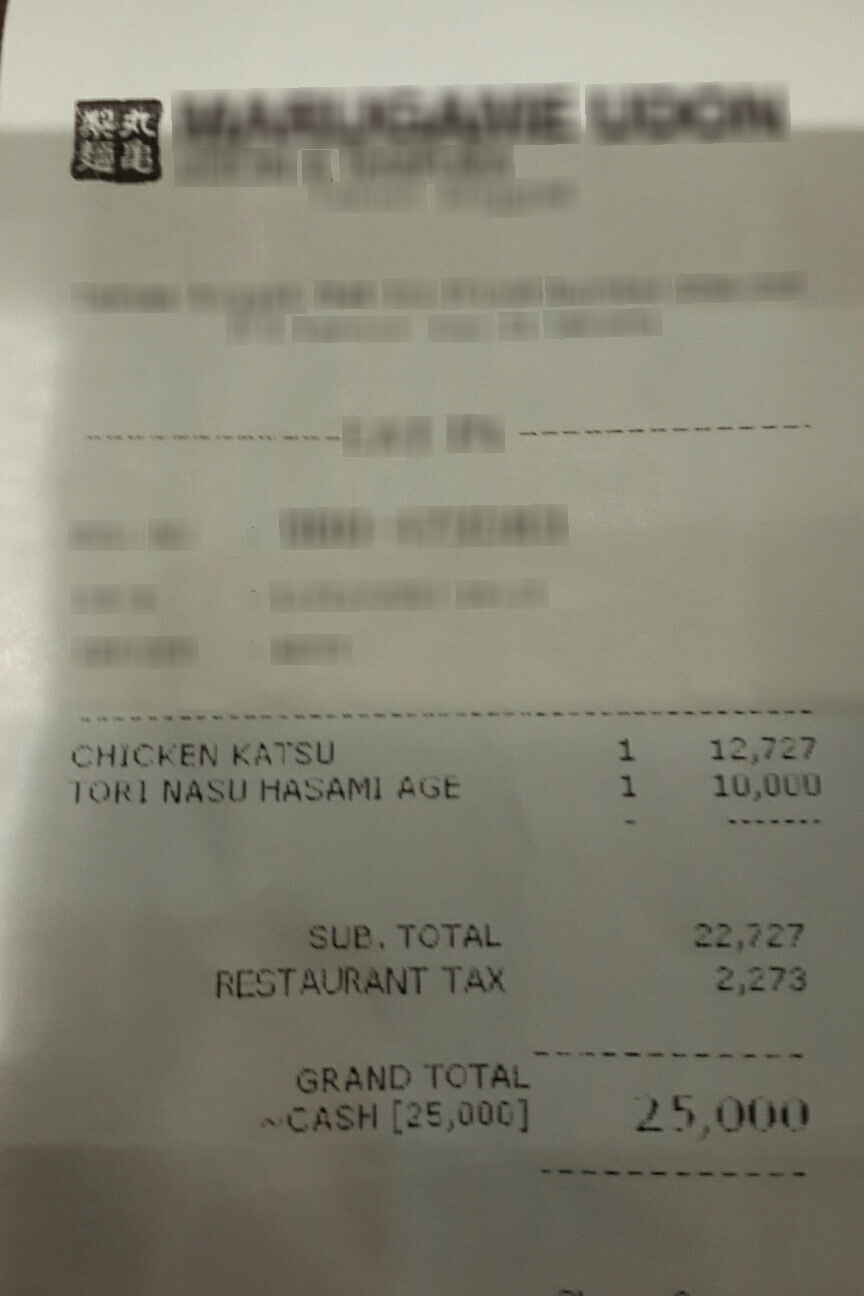
Extraction:
receipt: line_items: name: CHICKEN KATSU
price: 12,727
qty: 1
name: TORI NASU HASAMI AGE
price: 10,000
qty: 1
subtotal: 22,727
tax: 2,273
total: 25,000